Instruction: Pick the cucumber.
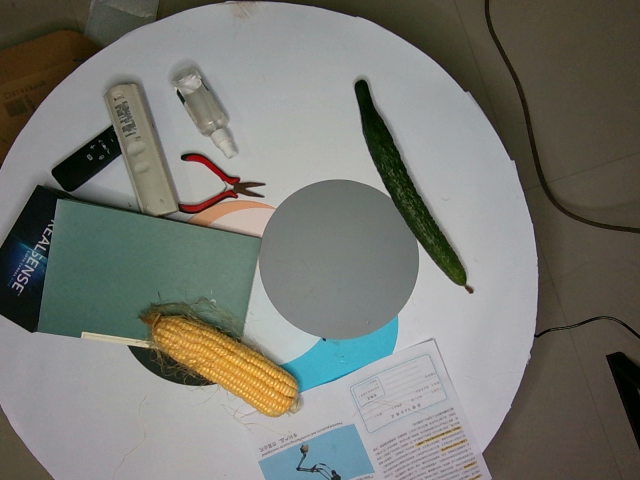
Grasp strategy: vertical